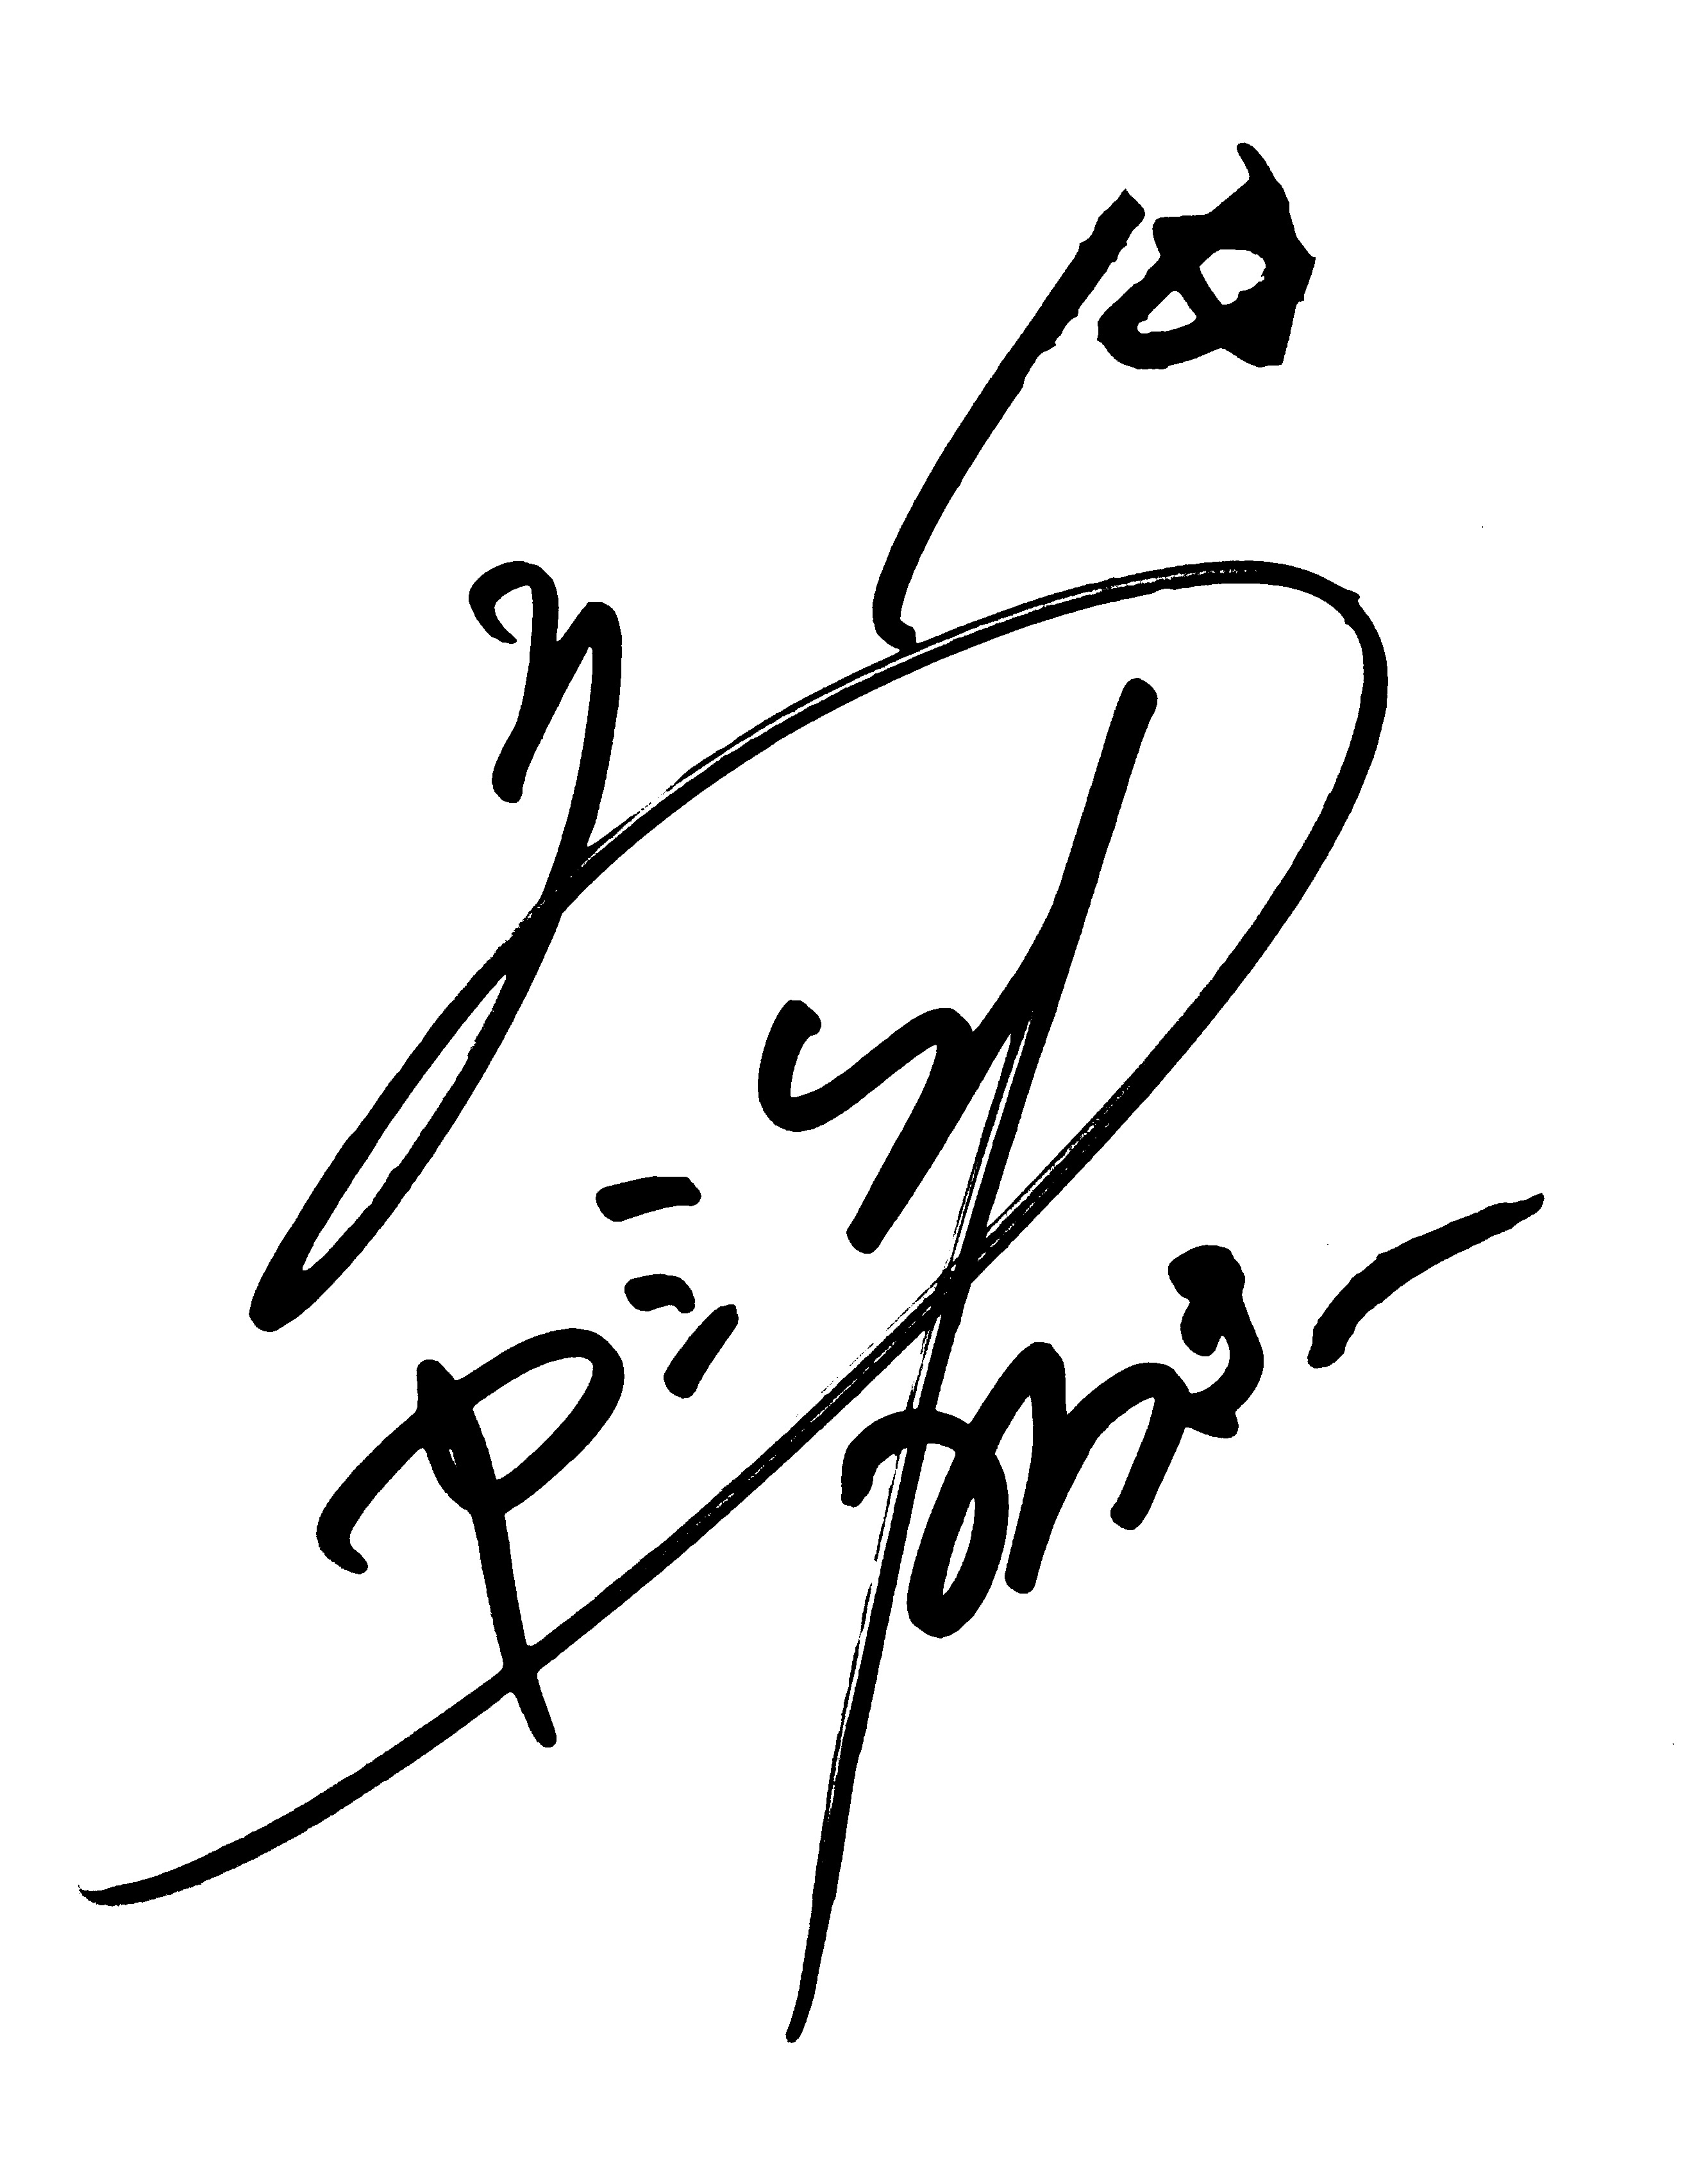
Signature of: mitsuki maya